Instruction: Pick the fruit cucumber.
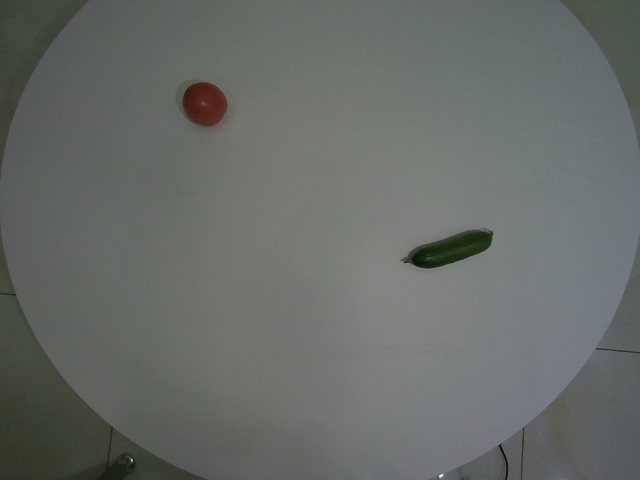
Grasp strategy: vertical